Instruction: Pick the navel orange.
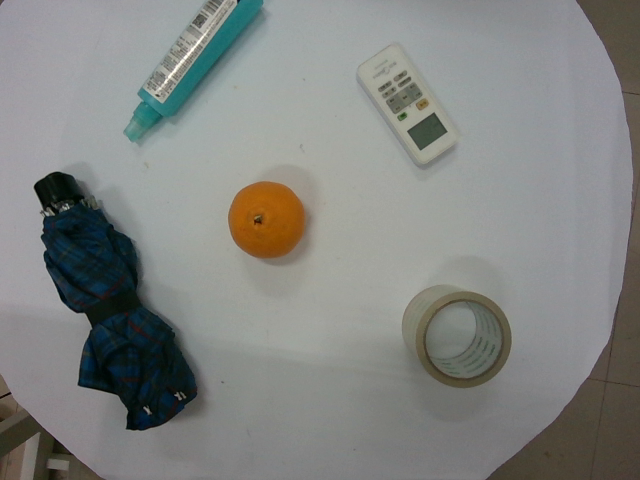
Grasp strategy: vertical